Question: What could the diagnosis suggest?
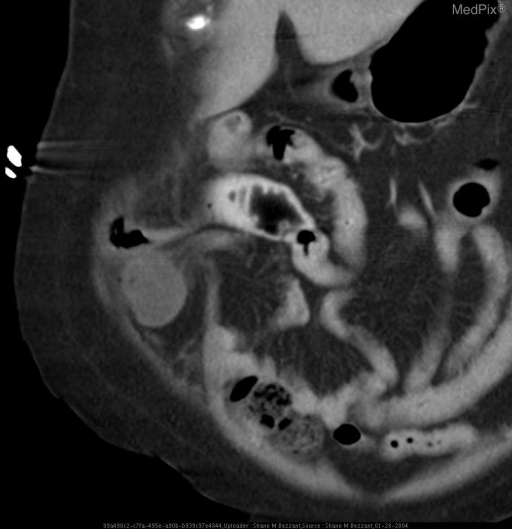
Answer: The possible diagnosis includes Spigelian hernia, congenital or acquired.